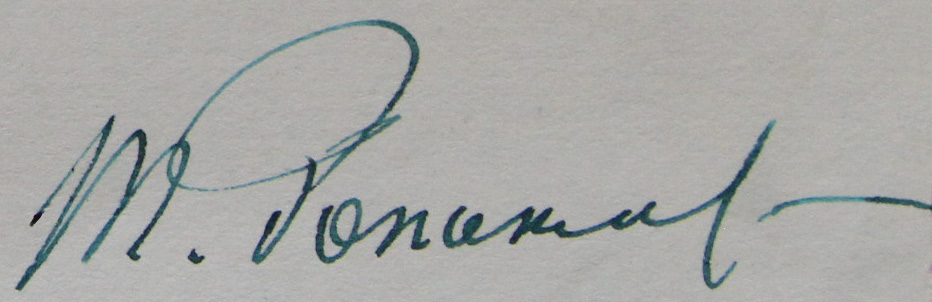
Signature of: q108254111